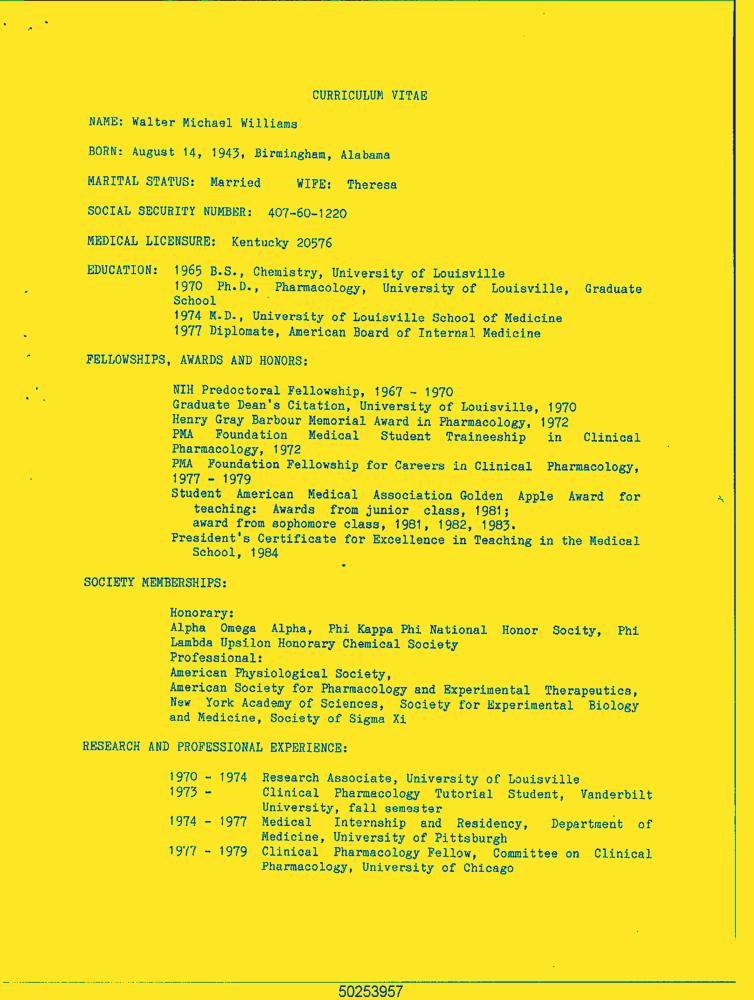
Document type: Resume-Doc